Question: What do the imaging results show?
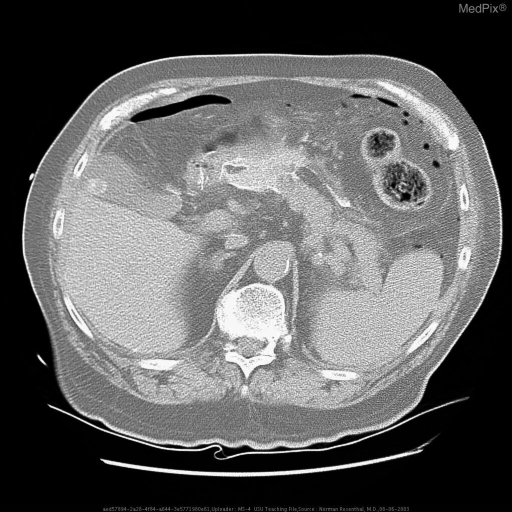
Answer: The imaging shows Acute Abd: Rigler’s Sign = Air on both sides of the bowel wall indicating free air and perforated viscus.

CT: Free air in the abdomenUpper GI: Gastrograffin leak indicating gastric rupture near the esophagogastric junction Free air in the abdomen.